Patient: Male, age 27
This year, the 27-year-old patient returned again with the same upper respiratory symptoms, and was found to have decreased oxygen saturation. A chest x-ray revealed diffuse reticular opacities. A chest CT revealed predominantly upper-lobe bronchiectasis, with diffuse tree-in-bud opacities (Fig. 4). Although the patient did not have gastrointestinal complaints, transient intussusception of the small bowel was noted as well as dilation and severe fecal impaction within the large bowel (Fig. 5A). The pancreas was diffusely atrophic and showed marked fatty replacement (Fig. 5B). With continued abnormal liver lab results, he received subsequent testing for alpha-1 antitrypsin deficiency and sputum for tuberculosis, both of which were negative.
In worsening condition, our patient recently provided sputum for gram stain and culture. The gram stain showed gram-positive cocci in pairs, chains, and clusters, as well as gram-negative bacilli. The culture grew Pseudomonas fluorescens, a rare bacterium documented in immunosuppressed individuals. Immunofixation analyses also showed increased levels of immunoglobulin G, sometimes associated with chronic infection.
It is clear that our patient suffers from an adult-onset form of CF, with elevated sweat chloride level and no known CFTR mutation. To this day, our patient's condition deteriorates, and he remains with no documented diagnosis of CF. Insurance coverage for diagnostic testing generally follows nationally established health guidelines, which are designed to identify the disease in the vast majority of cases. However this strategy excludes coverage for new clinical profiles such as atypical CF, late-onset CF, and CF not testing positive against standard mutation and sweat chloride analyses.
Keywords: cf, cystic fibrosis, ct, computed tomography, mri, magnetic resonance imaging
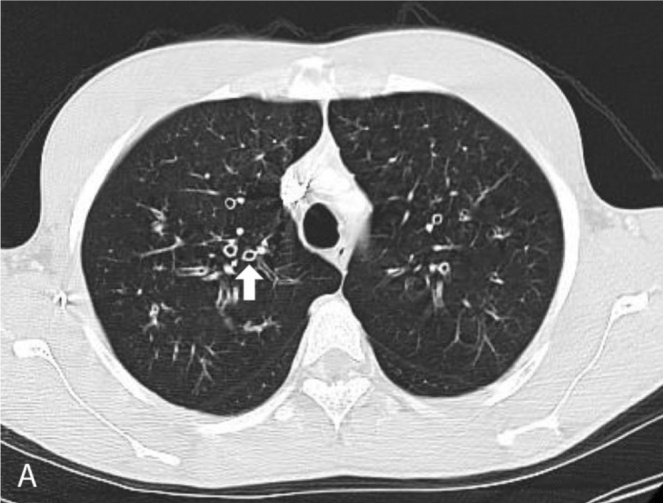
Image caption: 27-year-old African-American male with late-onset cystic fibrosis. Axial views of contrast-enhanced reformatted chest CT. B) Tree-in-bud opacities appear within the lungs (arrow). Note the narrowed mediastinum.